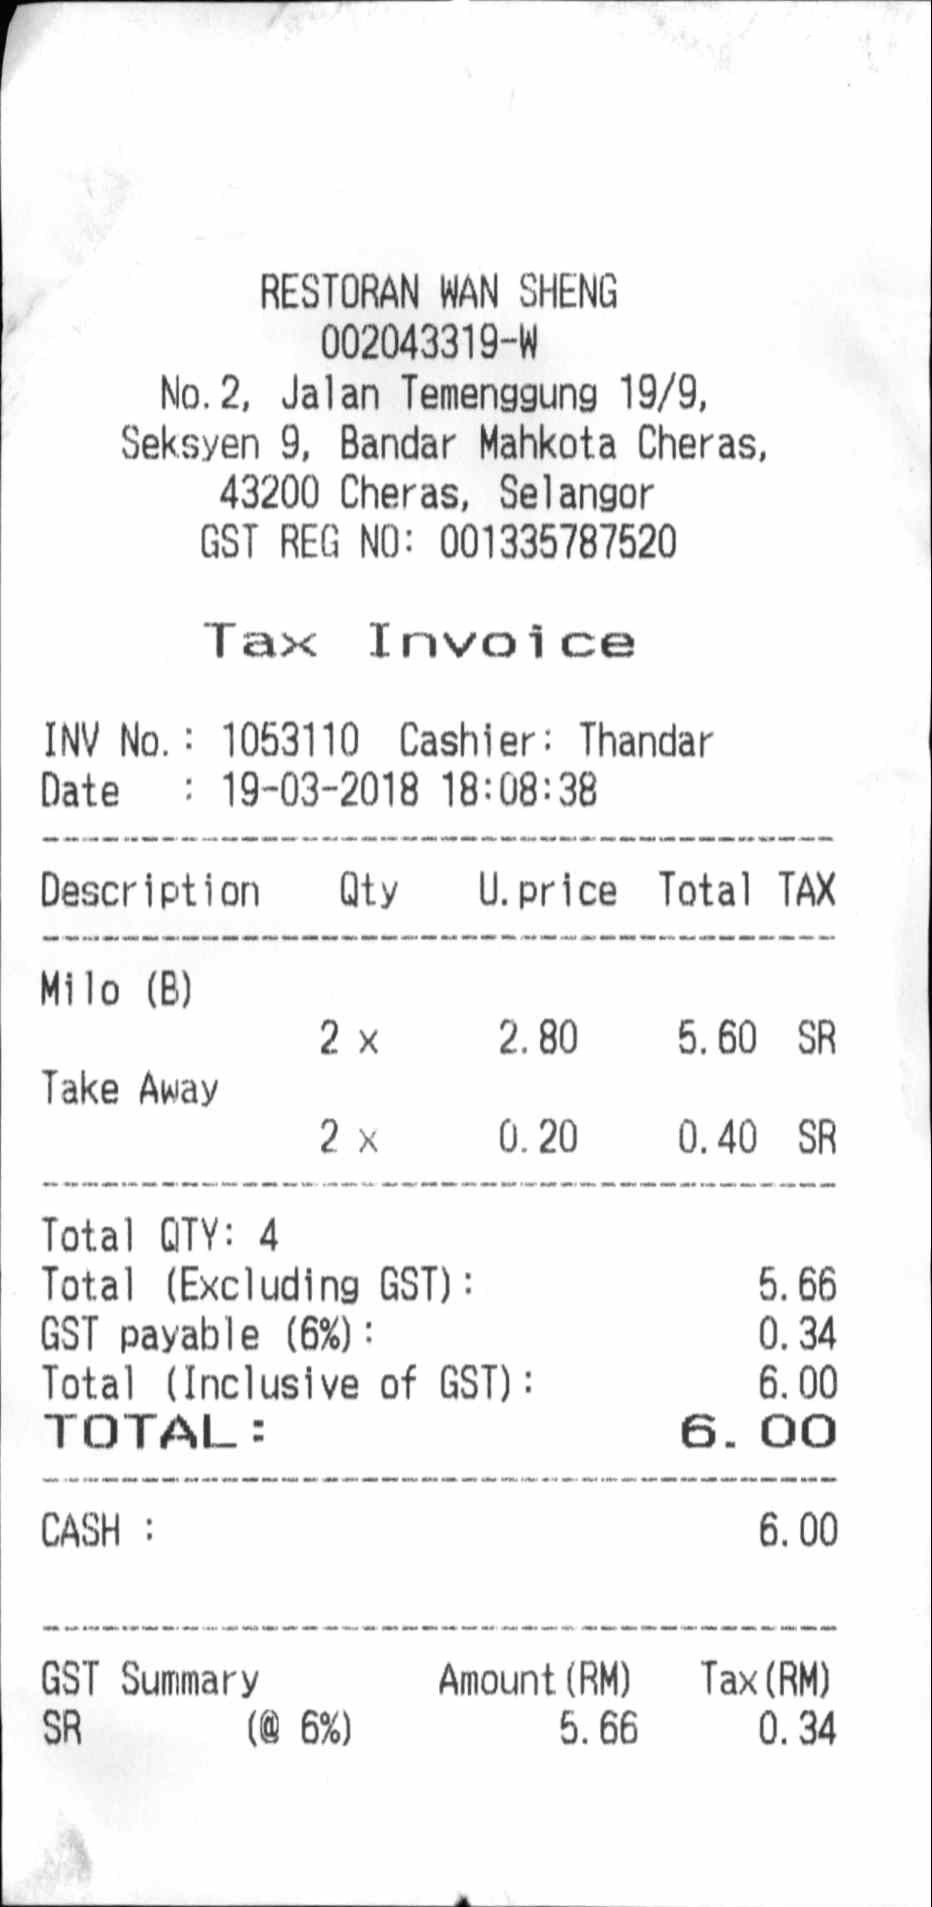
RESTORAN WAN SHENG
002043319-W
NO.2, JALAN TEMENGGUNG 19/9,
SEKSYEN 9, BANDAR MAHKOTA CHERAS,
43200 CHERAS, SELANGOR
GST REG NO: 001335787520
TAX INVOICE
INV NO.: 1053110
DATE : 19-03-2018 18:08:38
DESCRIPTION
QTY
U.PRICE
MILO (B)
2 X
2.80
5.60
TAKE AWAY
2 X
0.20
0.40
TOTAL QTY: 4
TOTAL (EXCLUDING GST) :
5.66
0.34
GST PAYABLE (6%):
TOTAL (INCLUSIVE OF GST):
6.00
TOTAL :
6.00
CASH :
6.00
GST SUMMARY
AMOUNT (RM)
TAX (RM)
SR
(@ 6%)
5.66
0.34
CASHIER: THANDAR
TOTAL
TAX
SR
SR